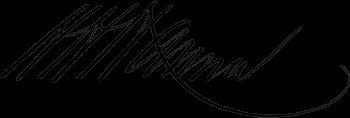
Signature of: hugh henry hanna